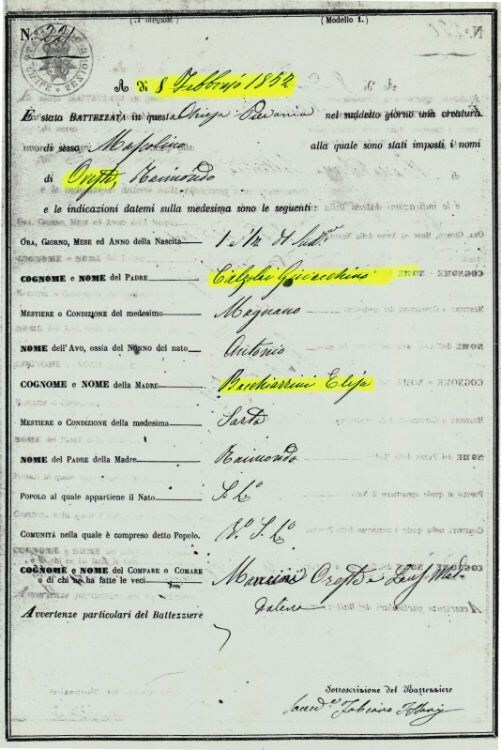
Signature of: oreste calzolari